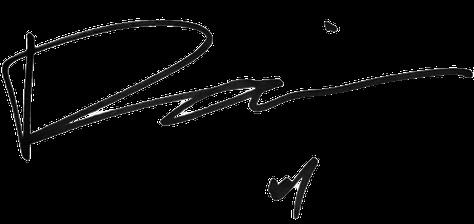
Signature of: rain